Patient: Male, age 37
A 37-year-old Japanese man with a 4-month history of fever, cough, and dyspnea with abnormal chest X-ray findings was referred to a respirologist. He had no past history, including allergic diseases, asbestos exposure or recent trauma, and was on no regular medications, including dietary supplements. He had never eaten raw meat or freshwater fish. On physical examination, his temperature was 37.8  C, and respiratory sounds were decreased on the left side, with no abnormal respiratory sounds. He had no skin rash, bruises, or sensorimotor disorders. Chest radiography showed decreased permeability in the left lower lung field (Fig. 1a), and dynamic chest computed tomography showed a pleural effusion with passive atelectasis and pleural thickening on the left side (Fig. 1b and c). Thrombosis in the pulmonary artery and other abnormalities were not observed. On laboratory examination of the pleural effusion, the white blood cell count was 3200/muL, with 68.0% eosinophils, and total protein was 4.8 g/dL, albumin was 2.8 g/dL, and lactate dehydrogenase was 796 IU/L, indicating an exudative pleural effusion with no malignant cells on cytology and no detection of pathogens, including tuberculosis. Adenosine deaminase was 26.8 IU/L. These results were the same on examination of his other pleural effusion specimen. Blood tests showed a white blood cell count of 14,900/muL, and eosinophils were 68.0%, with no abnormal lymphocytes or hemocytoblasts. Total IgE was 730 IU/mL, and C-reactive protein was 1.57 mg/dL. Other results including liver enzymes, rheumatoid factor, antinuclear antibody, anti-neutrophil cytoplasmic antibody, and urinalysis were normal. Parasite IgG in serum, and examinations for helminth eggs were negative in stool and the pleural effusion. A thoracoscopic pleural biopsy was performed, and eosinophilic infiltration with inflammatory granulation tissue was seen without fibrinoid necrosis or malignant cells (Fig. 2a). To rule out a myeloproliferative disorder, a bone marrow biopsy was performed, and normocellular marrow with 10% eosinophils in nucleated cells, with no maturity disorder of granulocytes and no increase of hemocytoblasts, was seen (Fig. 2b). Philadelphia chromosome, FIP1-like-1 (FIP1L1) - platelet derived growth factor receptor alpha (PDGFRA) fusion gene, platelet derived growth factor receptor beta (PDGFRB), and fibroblast growth factor receptor 1 (FGFR1) were not detected. A diagnosis of idiopathic eosinophilic pleurisy was made, and the patient was treated with prednisolone 0.5 mg/kg/day with gradual tapering. After treatment, the fever, cough, and dyspnea resolved along with a decrease of blood eosinophils. His pleural effusion disappeared 3 months after treatment (Fig. 3a). Currently, he has had no recurrence for 10 months on treatment with 5 mg/day of prednisolone.
Keywords: diagnosis, eosinophilic pleural effusion, eosinophilic pleurisy
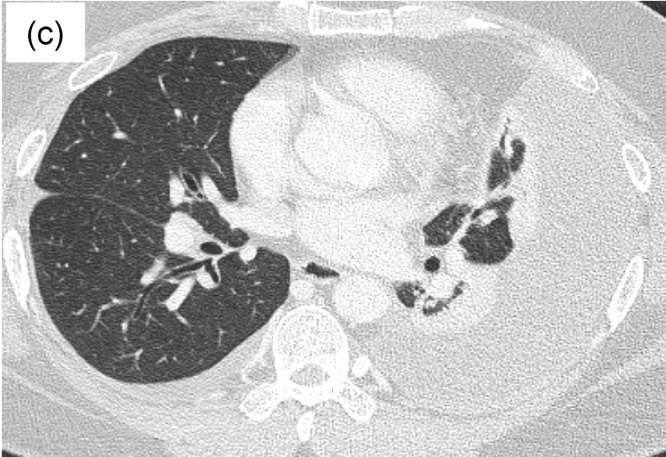
Image caption: Findings on chest X-ray and dynamic computed tomography (CT) before corticosteroid treatment. (a) Chest radiography shows reduced permeability in the left lower lung field.